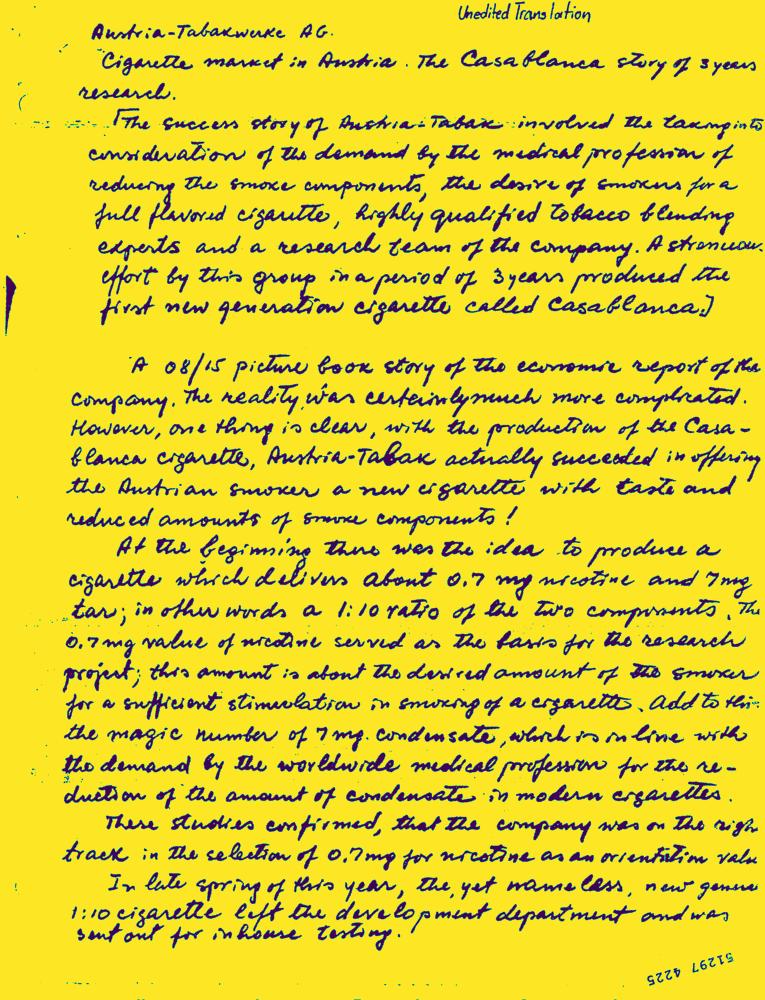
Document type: Hand-Written